Question: What type of tax is indicated in the document, personal property or real estate?
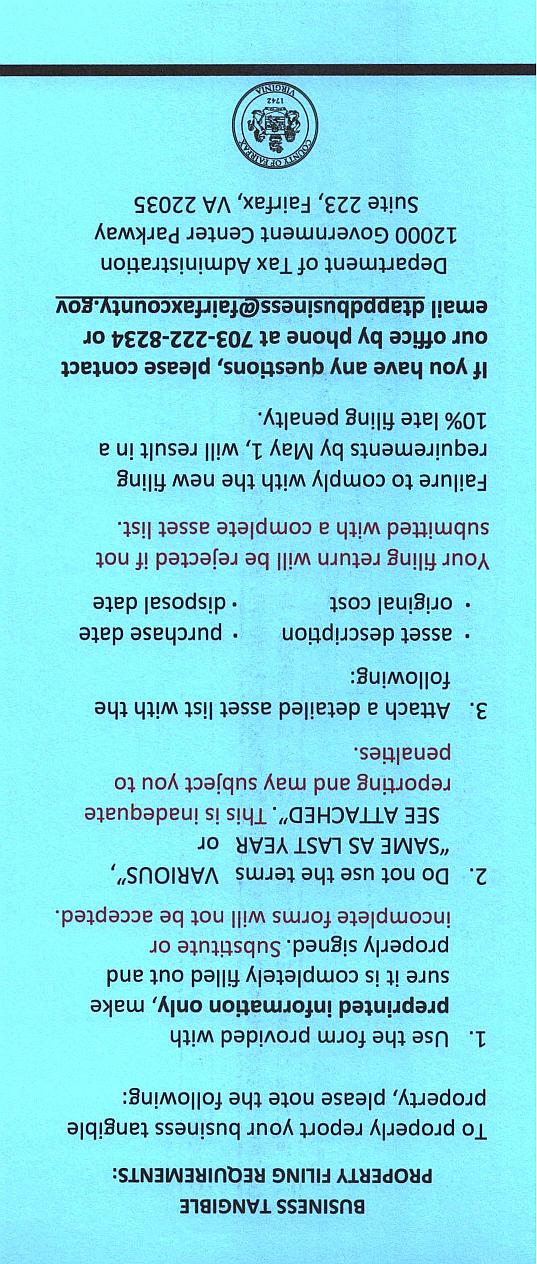
Answer: "Personal Property"